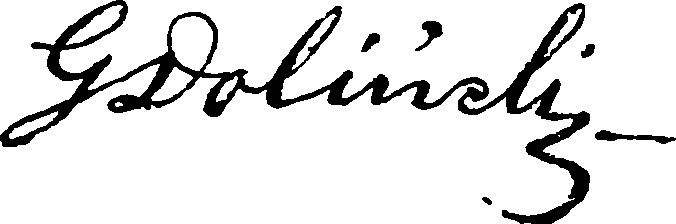
Signature of: gustaw doliński